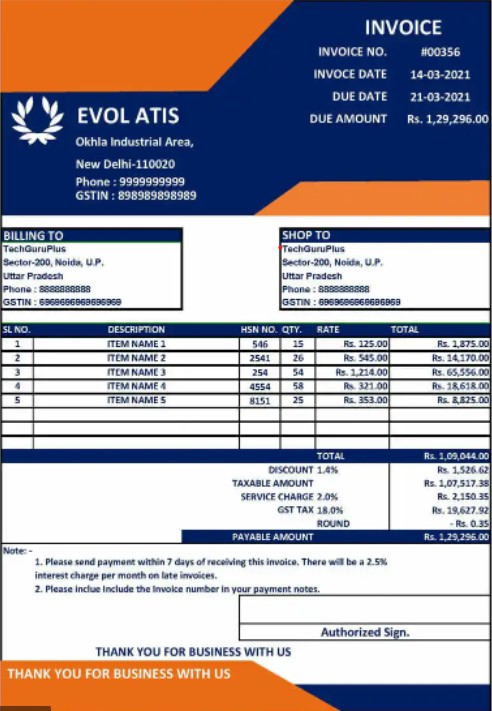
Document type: Invoice